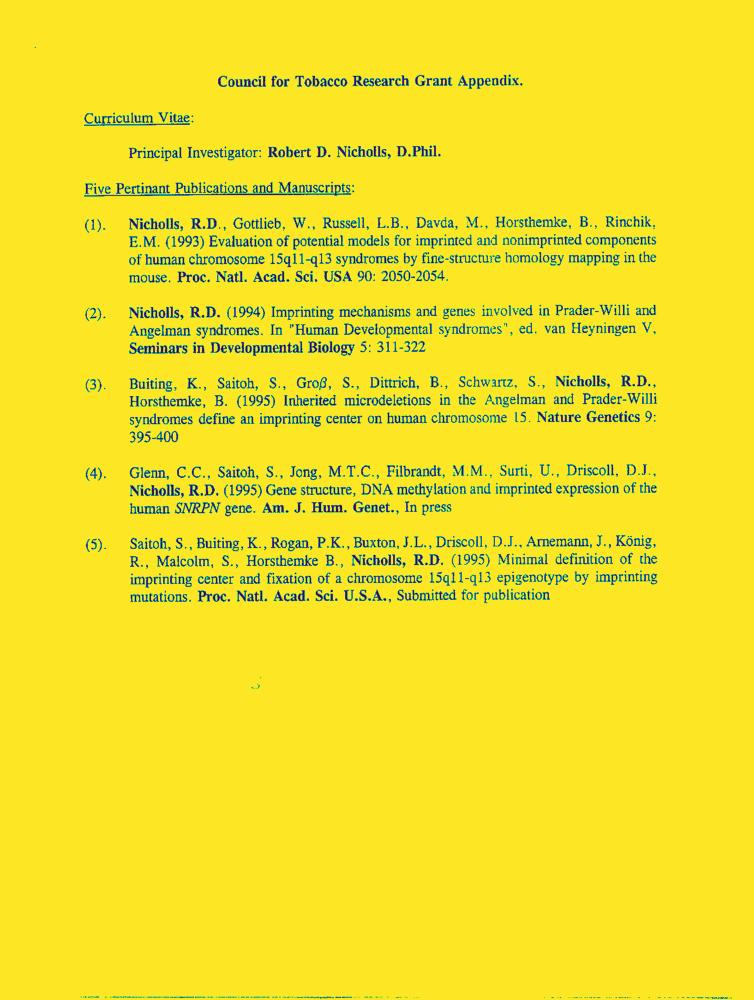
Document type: Resume-Doc